Question: What is the assessed value of the property as noted in the document?
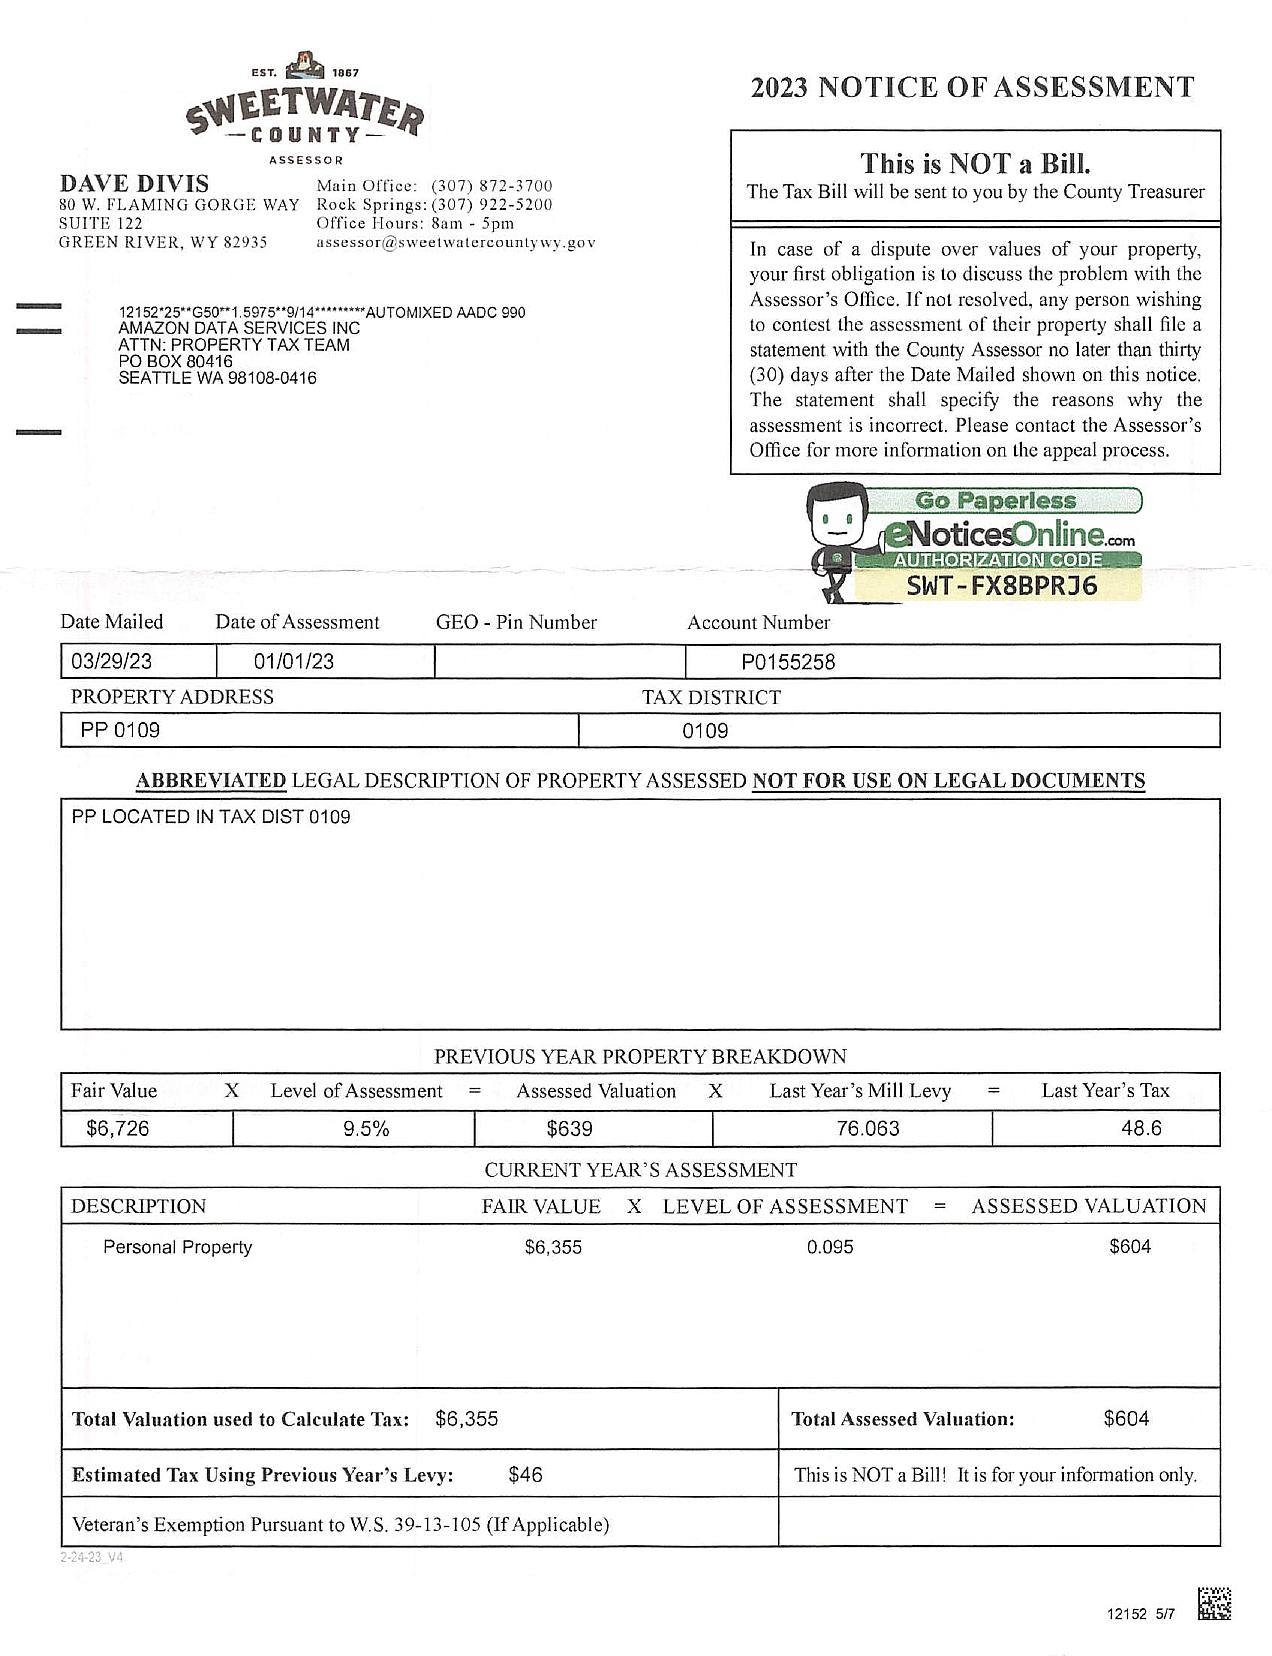
Answer: "$604 "